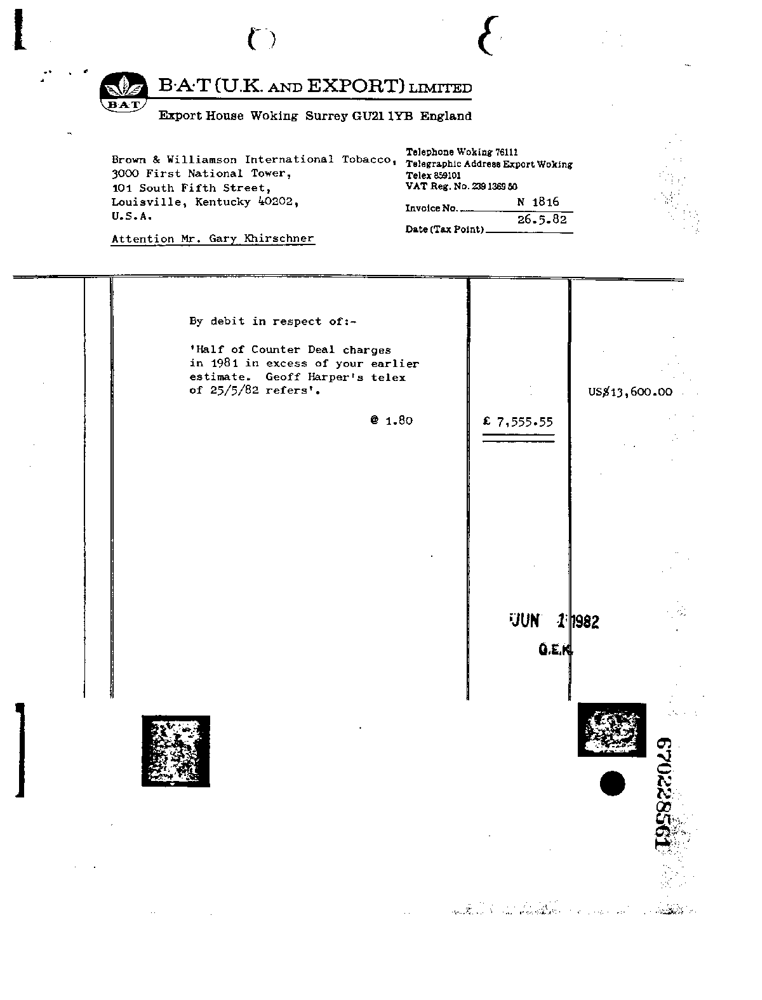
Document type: Invoice